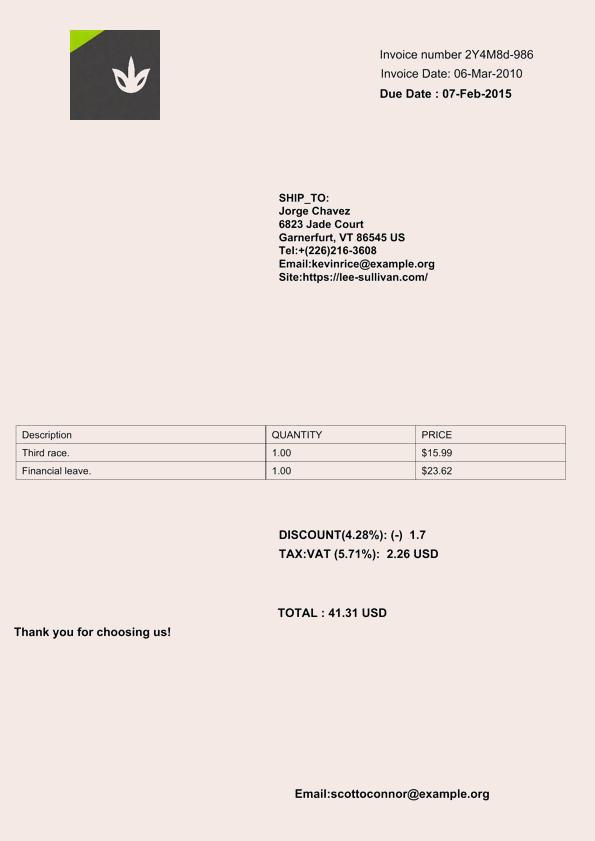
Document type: Invoice